Question: What do the imaging results show?
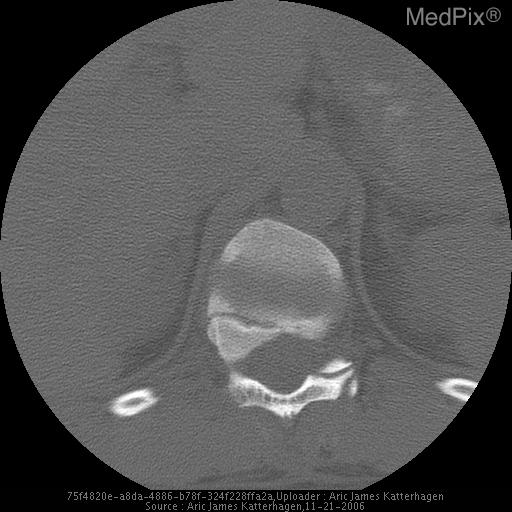
Answer: The imaging shows T11 Fracture of vertebral body, posterior elements, and widened interspinous space
T11 abnormal Hyperintense signal and compression on T1 MRI Fracture of T11 – CT image 6 of 6.